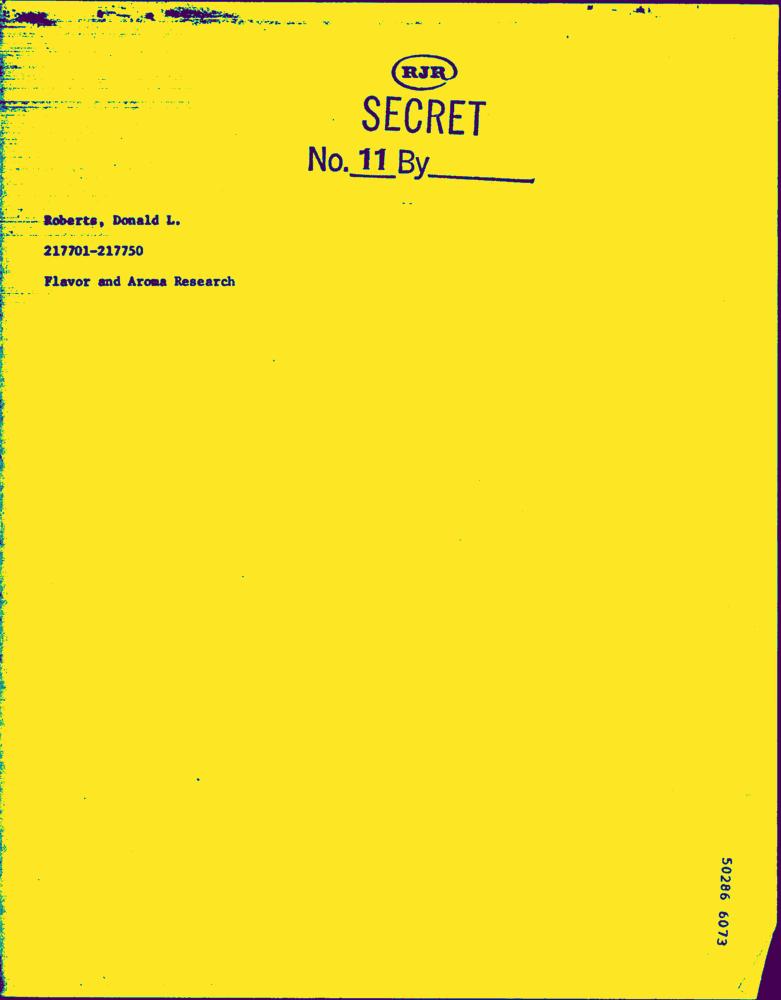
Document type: Hand-Written